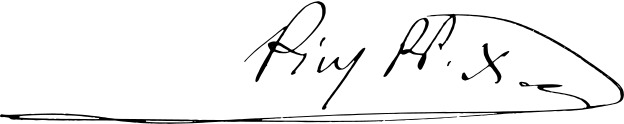
Signature of: pius x